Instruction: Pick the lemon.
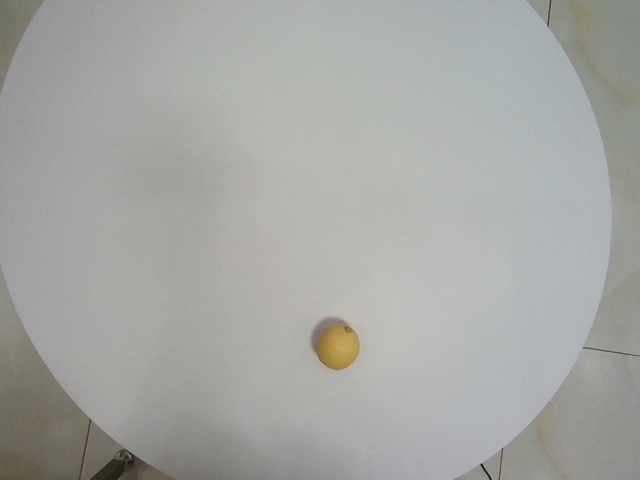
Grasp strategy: vertical